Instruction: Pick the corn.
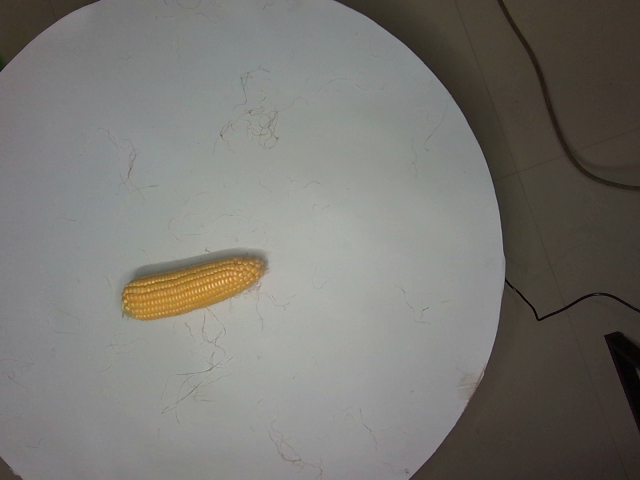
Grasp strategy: vertical